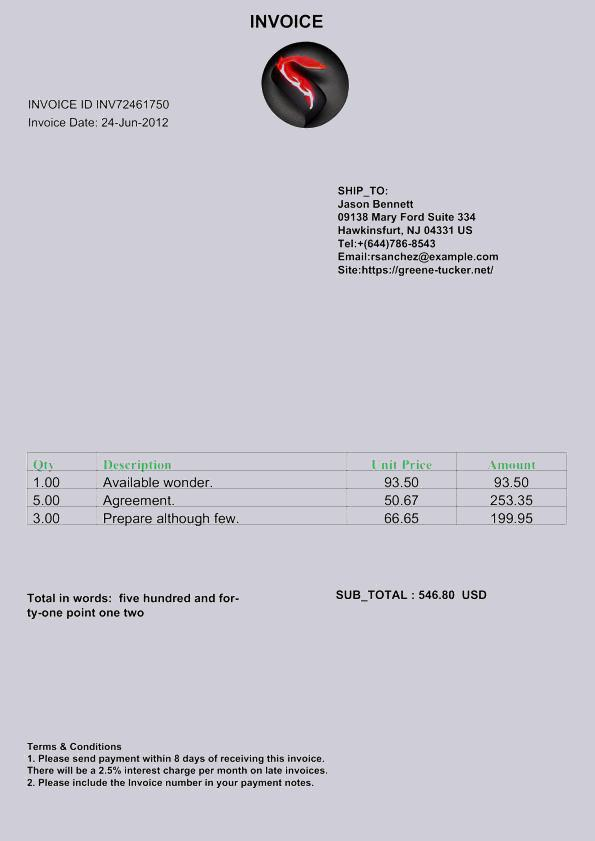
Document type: Invoice